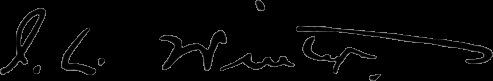
Signature of: irvah lester winter